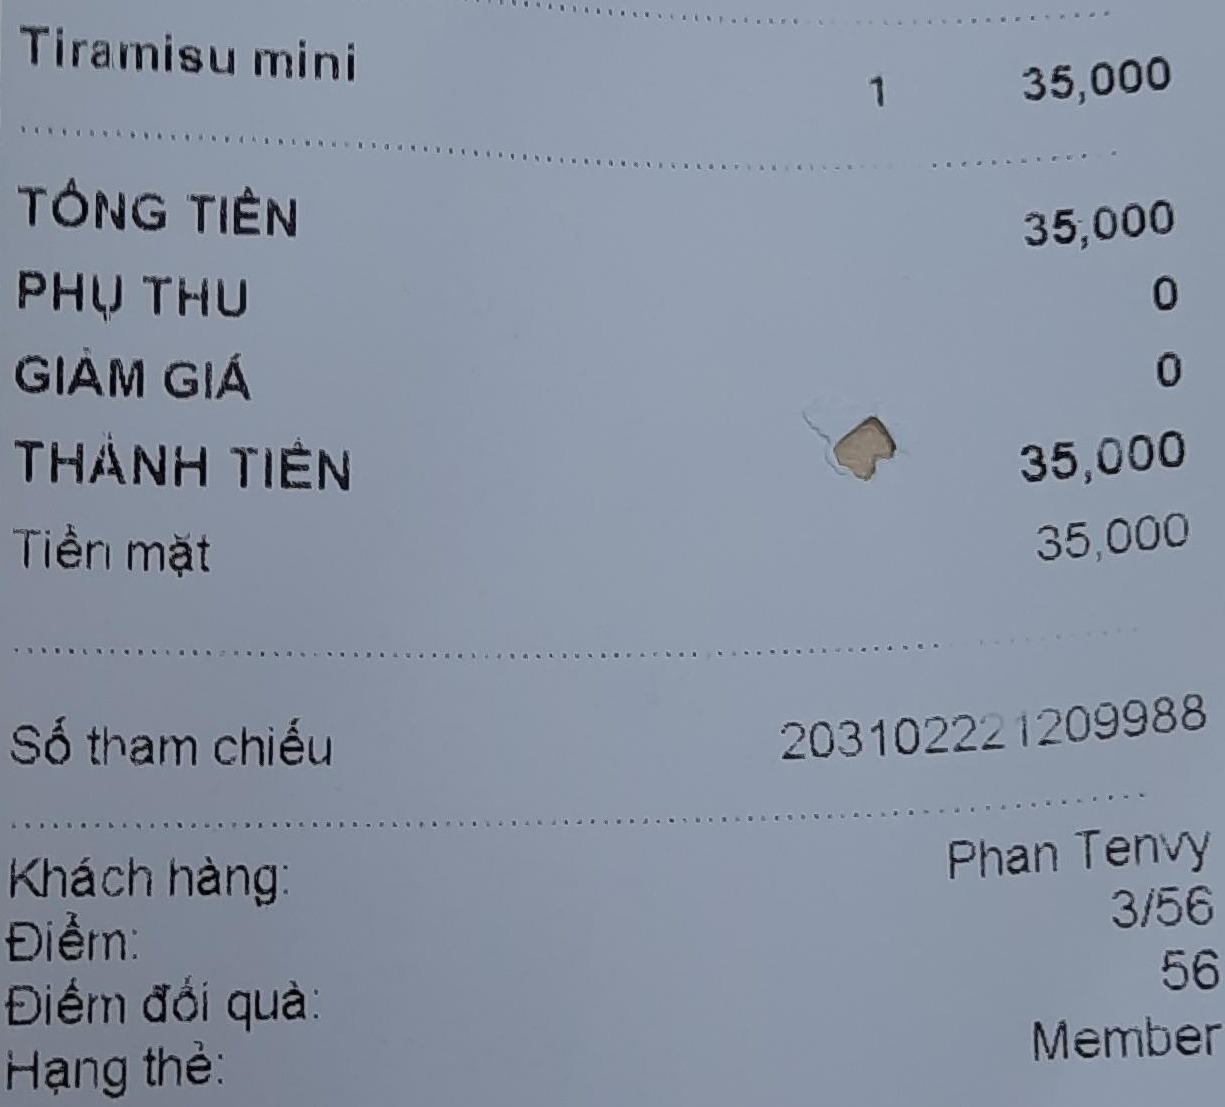
<table>
<tr>
<td>Tiramisu mini</td>
<td>1</td>
<td>35,000</td>
</tr>
</table>

TỔNG TIỀN 35,000
PHỤ THU 0
GIẢM GIÁ 0
THÀNH TIỀN 35,000
Tiền mặt 35,000

Số tham chiếu 203102221209988

Khách hàng: Phan Tenvy
Điểm: 3/56
Điểm đổi quà: 56
Hạng thẻ: Member